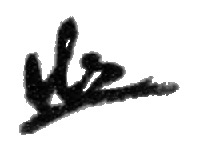
Signature of: tanzan ishibashi